Patient: Male, age 56
A 56-year-old man with a 12 month history of productive cough, thorax pain related to respiration and around 10 kg unintended weight loss was referred to our department with a presumptive diagnosis of lung cancer. He smoked up to 60 cigarettes per dag and had estimated 100 pack/years. Routine laboratory investigations, including L and CRP revealed no abnormalities. He was diagnosed with COPD and lung function tests showed FEV1 over 2.2 l (59% of predicted value) and FVC over 3.7 l (79% of predicted value). He had a family history of lung cancer and had a history of alcohol overconsumption. Chest X-ray showed consolidation in the upper right lobe (Fig. 4) and the CT scan revealed an infiltrate with cavitations and irregular margins (Fig. 5). The patient underwent 18-FDG-PET and CT scan with the result of high metabolic activity of the lesion (Fig. 6). The next diagnostic step was bronchoscopy with brush and forceps biopsies with negative results concerning malignancy. We also sent bronchial wash samples to microbiological diagnostic with negative results concerning bacteria, fungi, legionella, mycoplasma, chlamidiae, negative direct microscopy and PCR for mycobacterium TB complex. Only cultivation of the bronchial wash provided the diagnosis by documented growth of the mycobacterium TB. The patient was started on standard anti-TB-therapy.
Keywords: lung cancer, lung tuberculosis
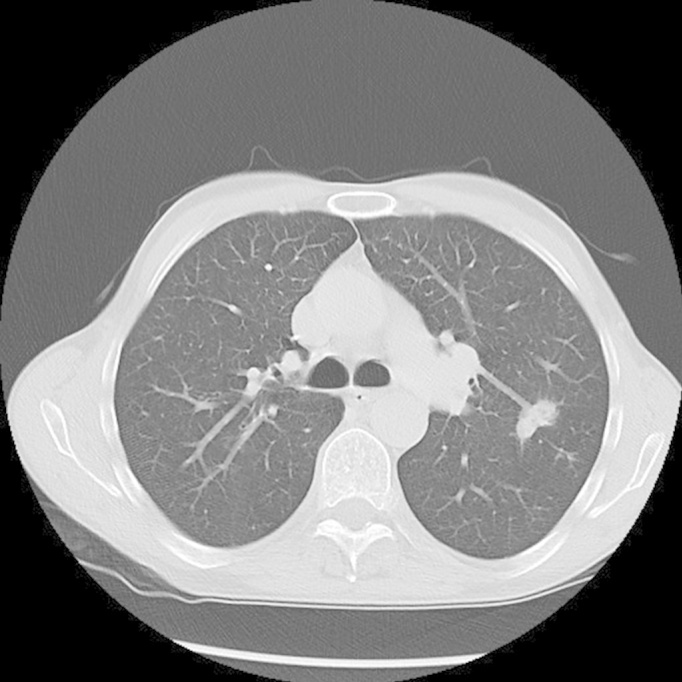